Question: What is the date of the hearing as scheduled in the document?
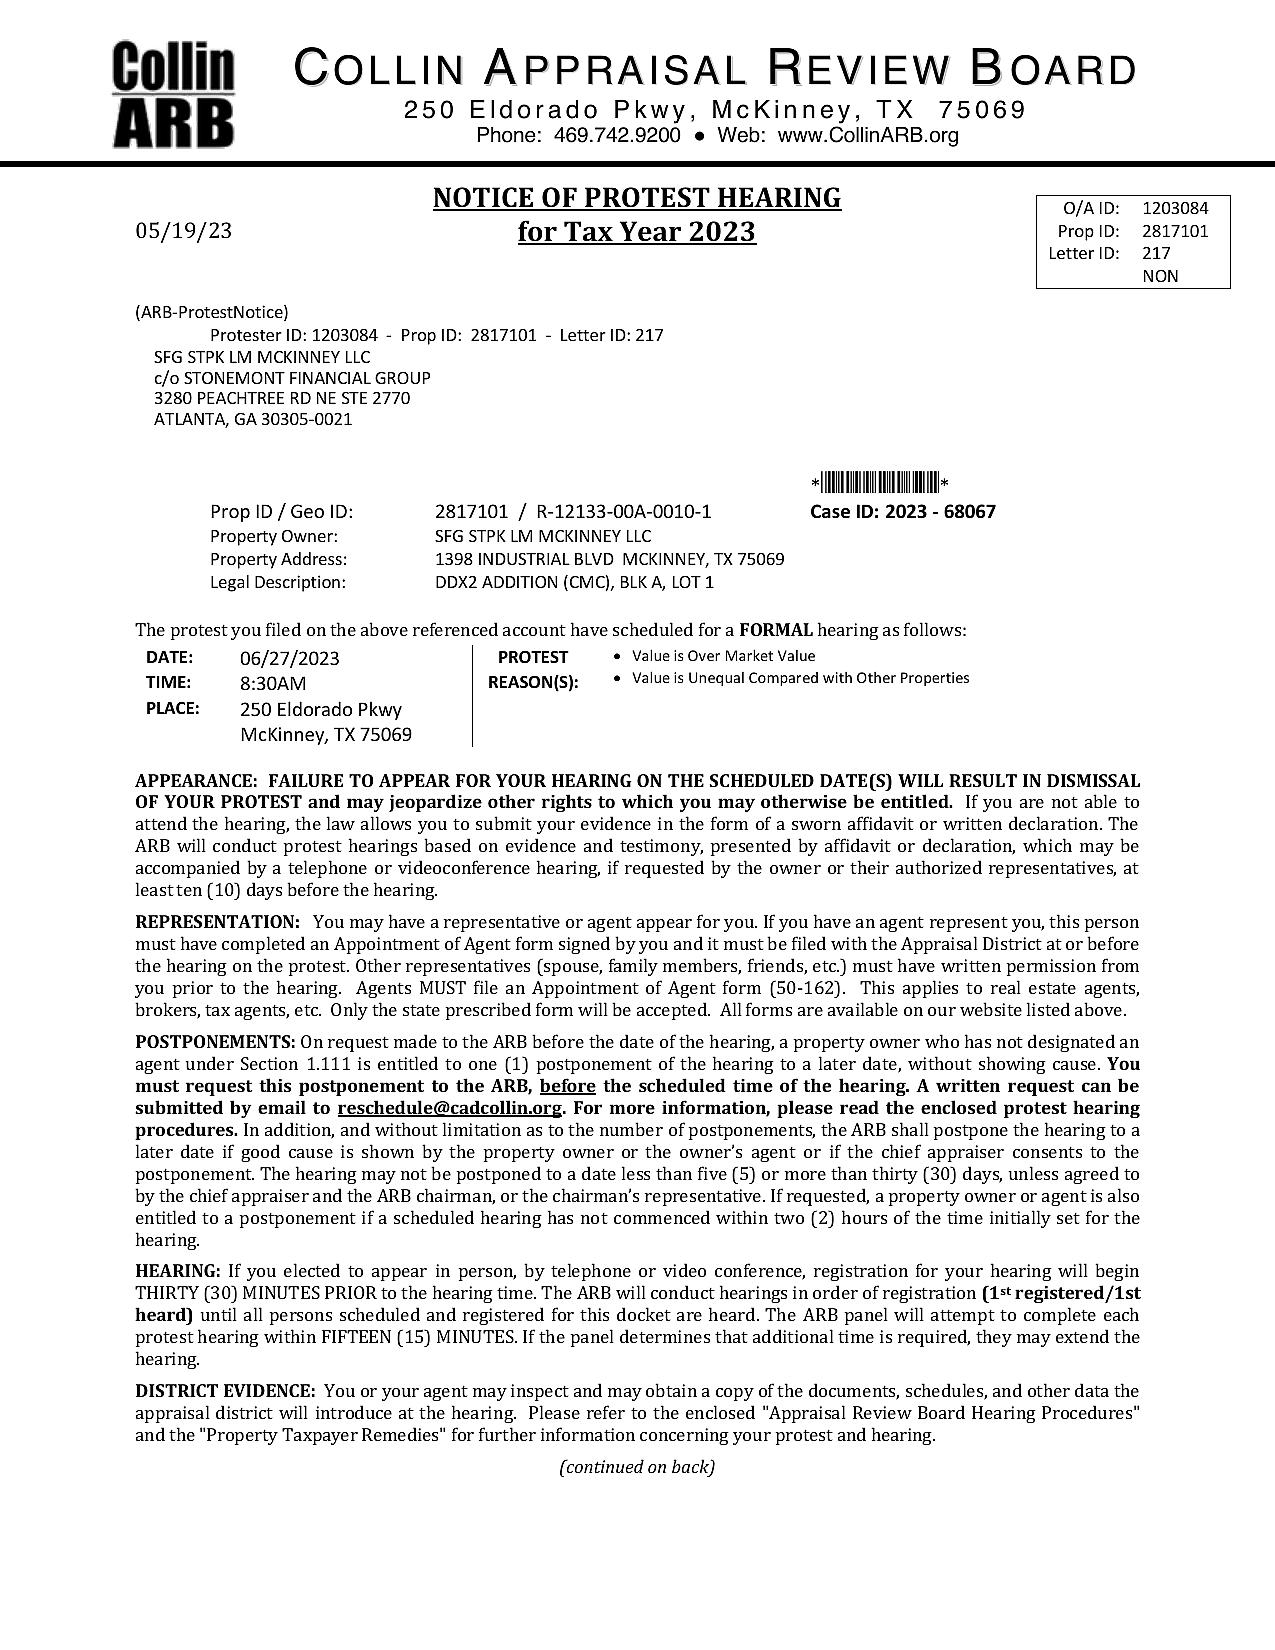
Answer: "6/27/23"